Question: What appears to be the issue?
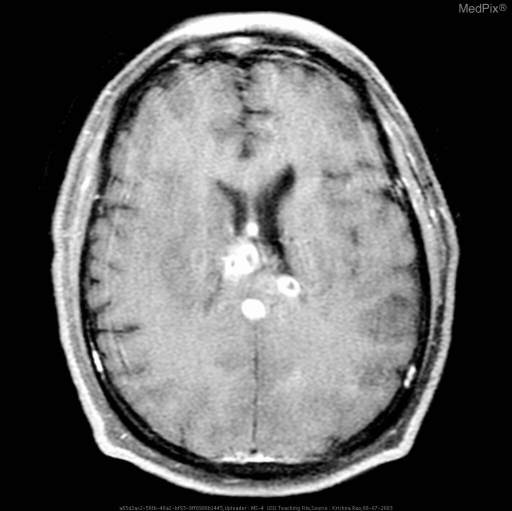
Answer: The findings suggest Patient has multiple ring-enhancing lesions with increased T2 signal within the deep cerebral white matter involving both hemispheres.  Three of the lesions are centered on the periventricular area.  A fourth lesion is present on the superior portion of the corpus collosum and a fifth cystic lesion in the posterior parieto-occiptial area.  No deviation of the midline is appreciated.. Patient has multiple ring-enhancing lesions with increased T2 signal within the deep cerebral white matter involving both hemispheres (not shown).  Three of the lesions are centered on the periventricular area.  A fourth lesion is present on the superior portion of the corpus collosum and a fifth cystic lesion in the posterior parieto-occiptial area.  No deviation of the midline is appreciated.. The patient might have a history of Patient presented with right-sided weakness and tonic-clonic activity in his right upper and lower extremity..